Question: What is the potential diagnosis?
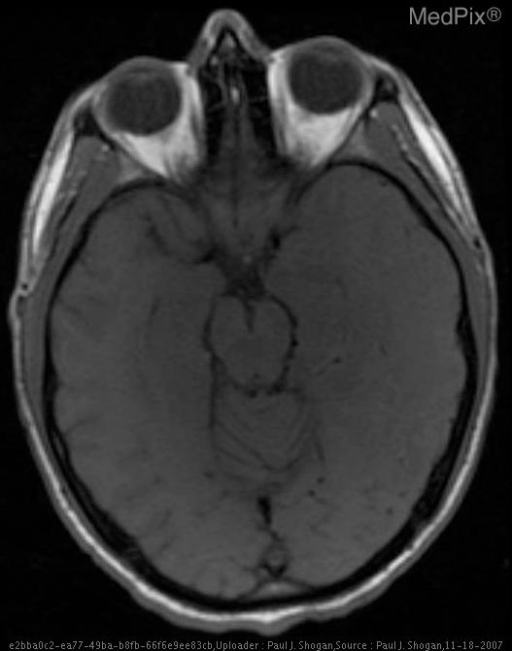
Answer: The possible diagnosis includes HSV Encephalitis
Ischemia
Infiltrating Neoplasm
Status Epilepticus
Abscess
Other Encephalitides (Neurosyphilis).